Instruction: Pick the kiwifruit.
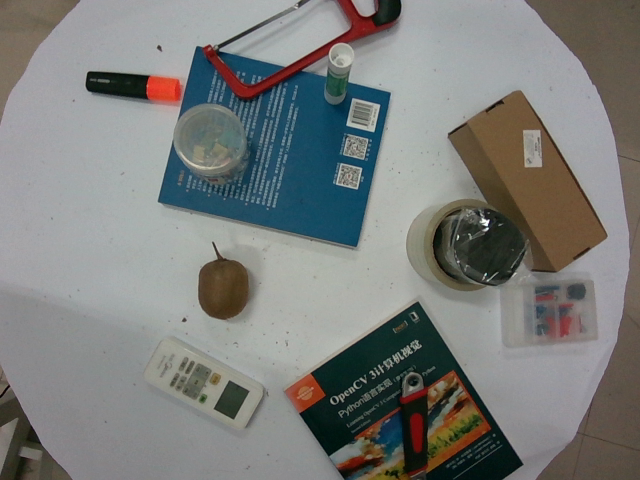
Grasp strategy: vertical